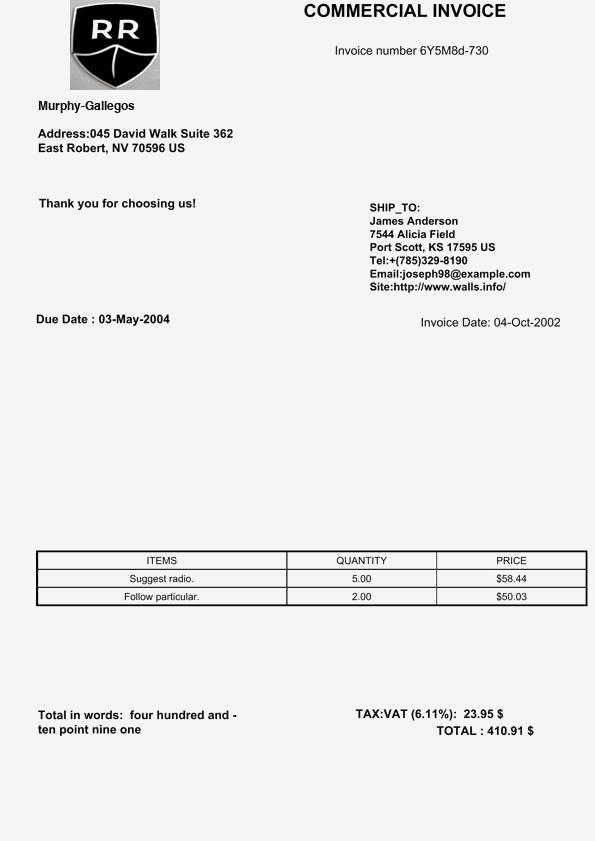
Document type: Invoice